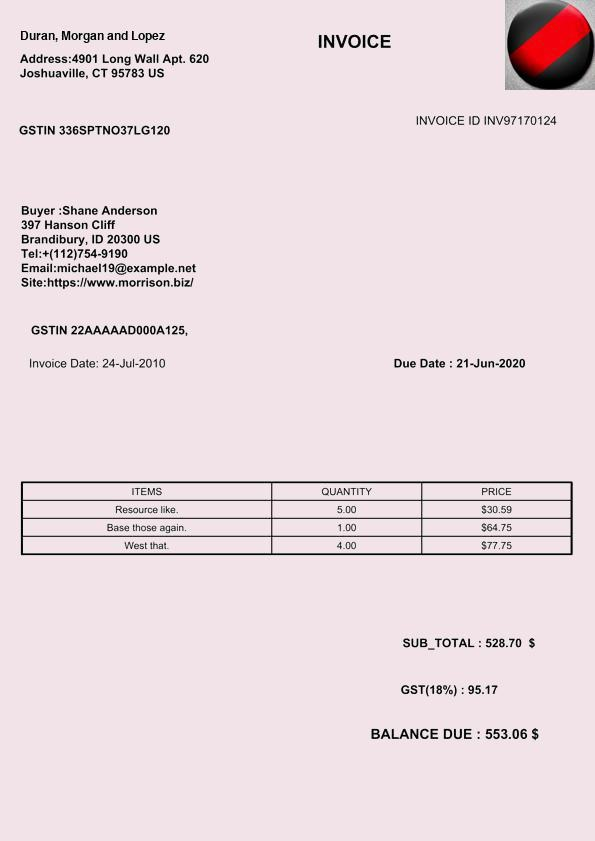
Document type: Invoice